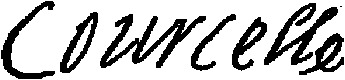
Signature of: daniel de rémy de courcelle